Question: What could the diagnosis suggest?
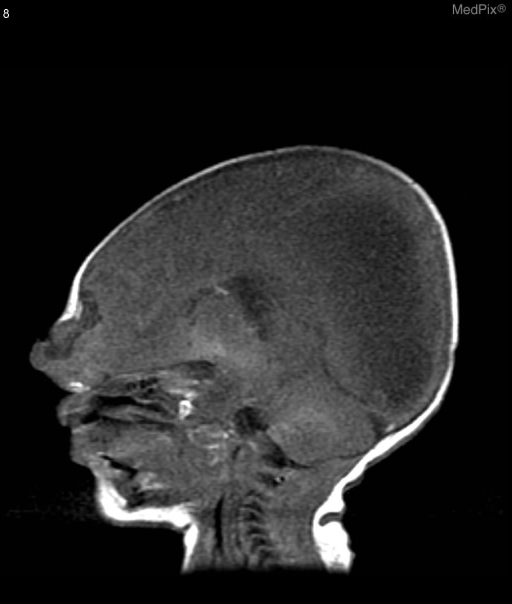
Answer: The possible diagnosis includes Encephalocele
Meningocele
Glioma
Hemangioma
Nasal Dermoid.